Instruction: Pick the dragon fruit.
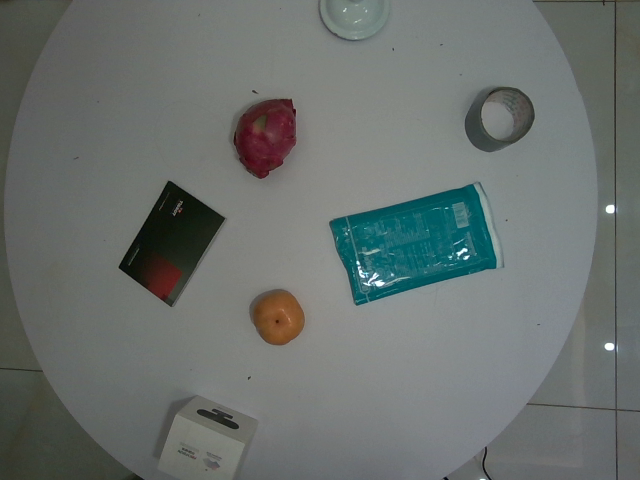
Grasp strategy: vertical